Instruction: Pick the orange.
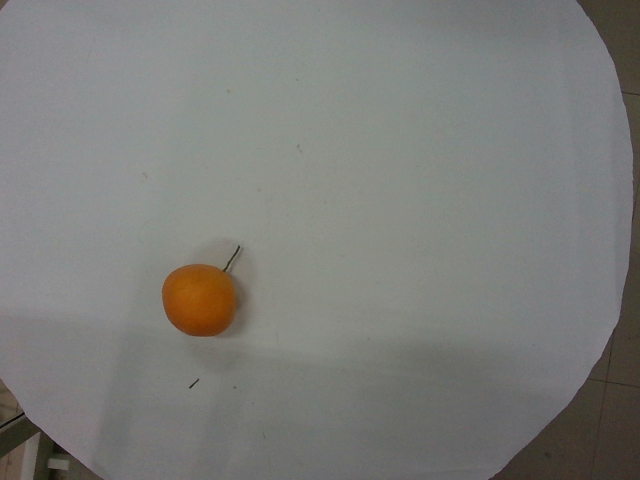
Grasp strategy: vertical